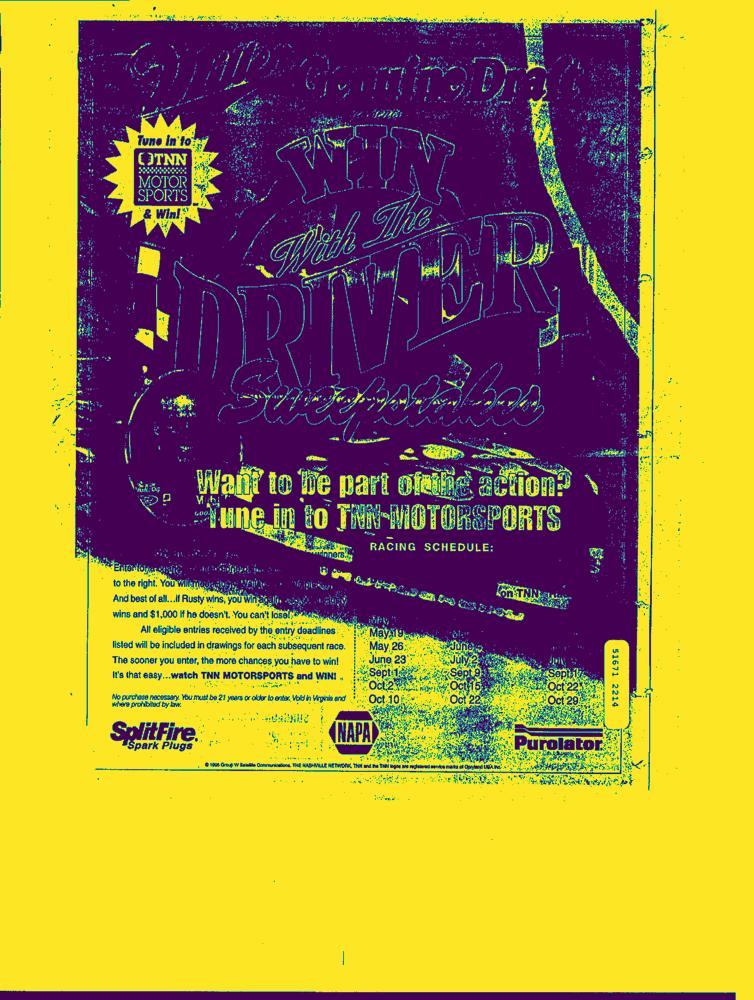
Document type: AD